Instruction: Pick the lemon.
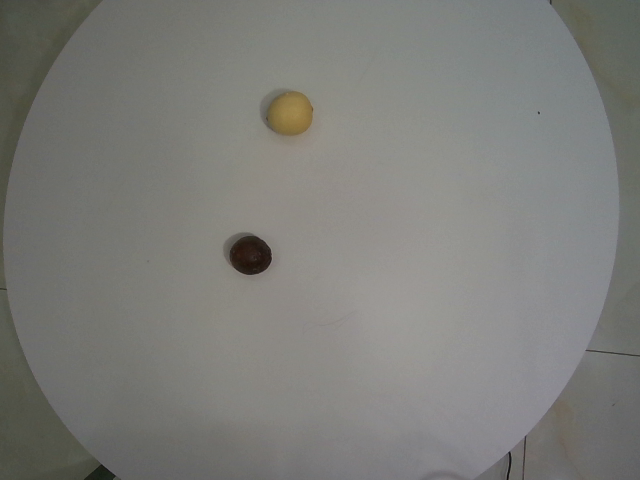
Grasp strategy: vertical